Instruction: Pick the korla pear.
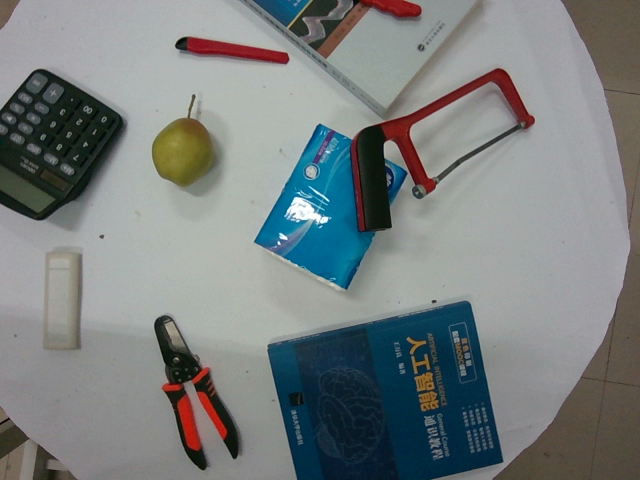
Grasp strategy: vertical